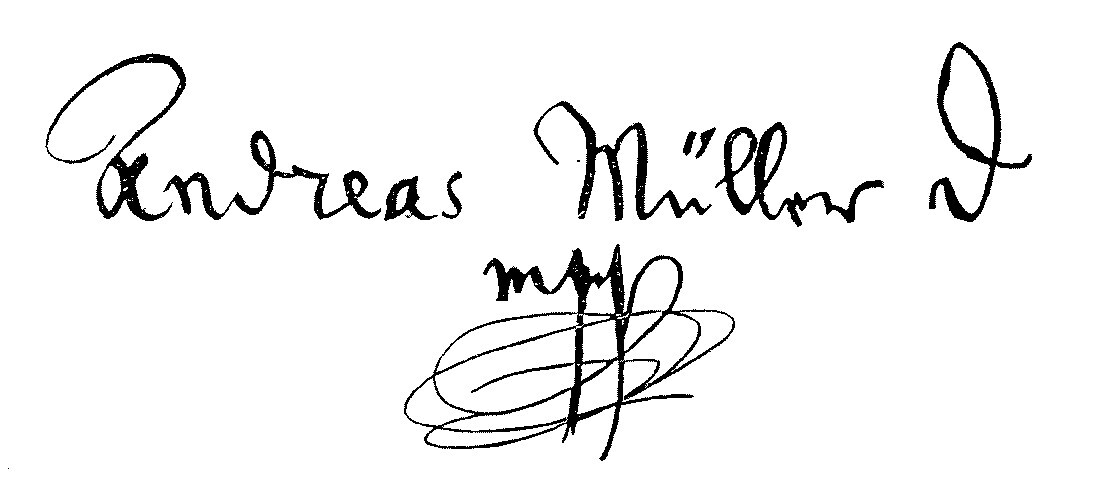
Signature of: andreas möller